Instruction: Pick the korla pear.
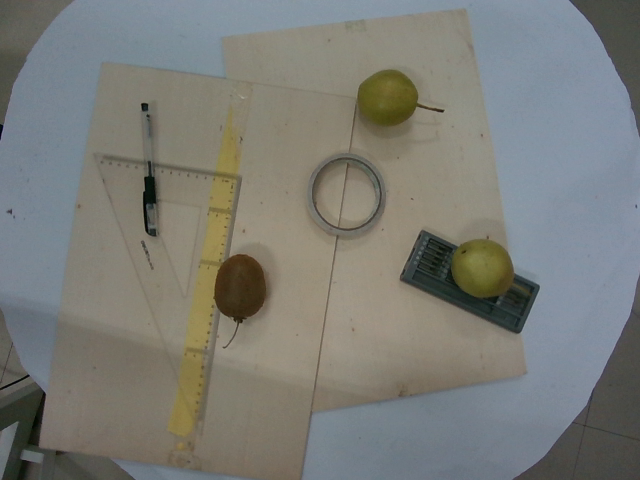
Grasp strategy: vertical